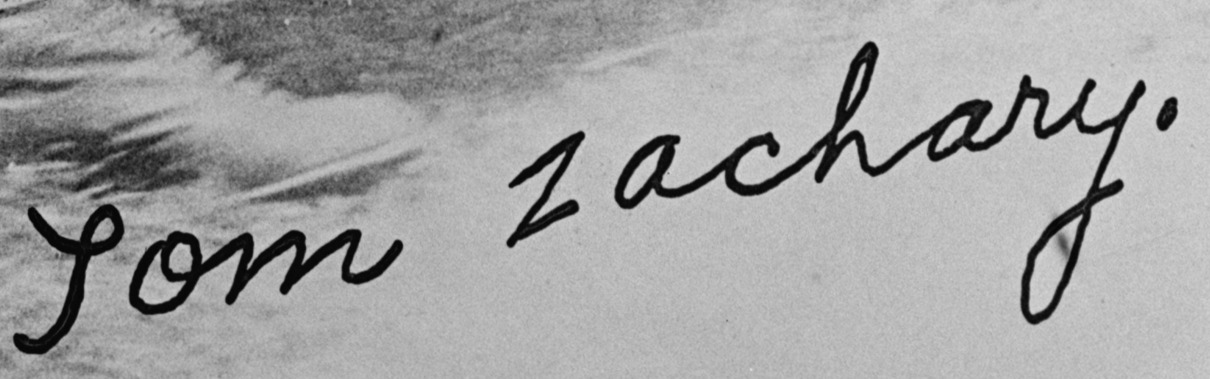
Signature of: tom zachary